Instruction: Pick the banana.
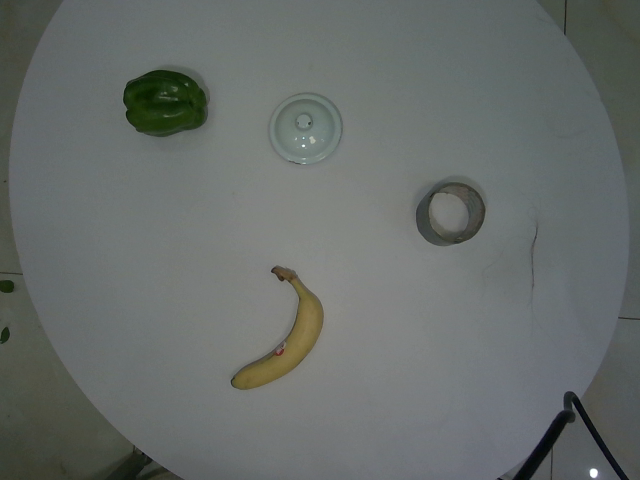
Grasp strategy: vertical